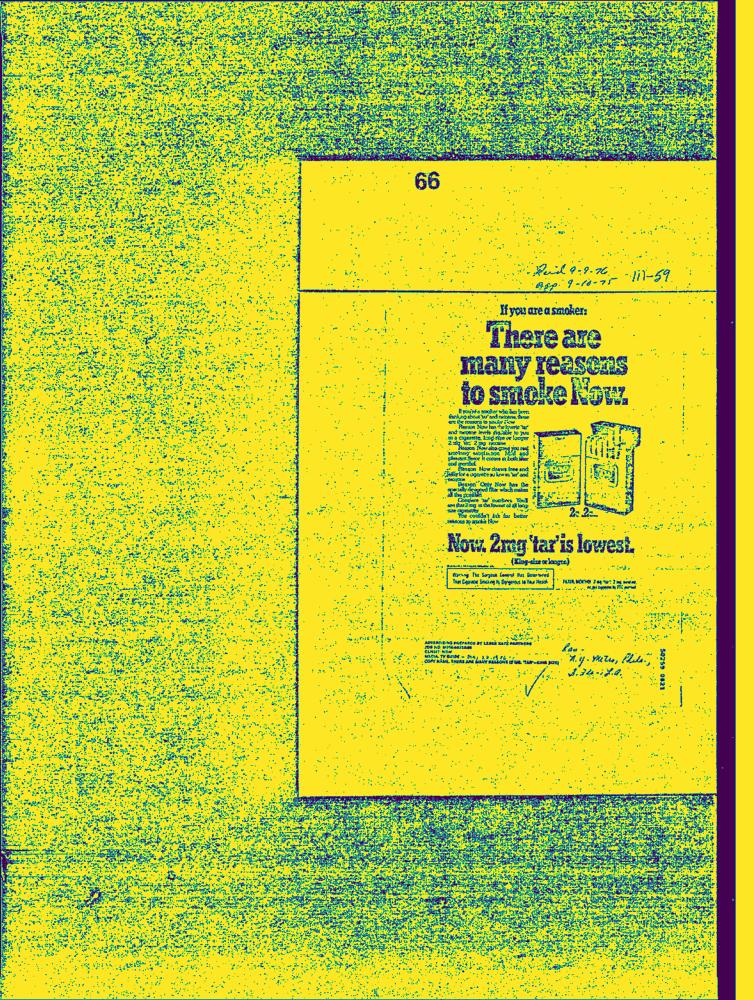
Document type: AD